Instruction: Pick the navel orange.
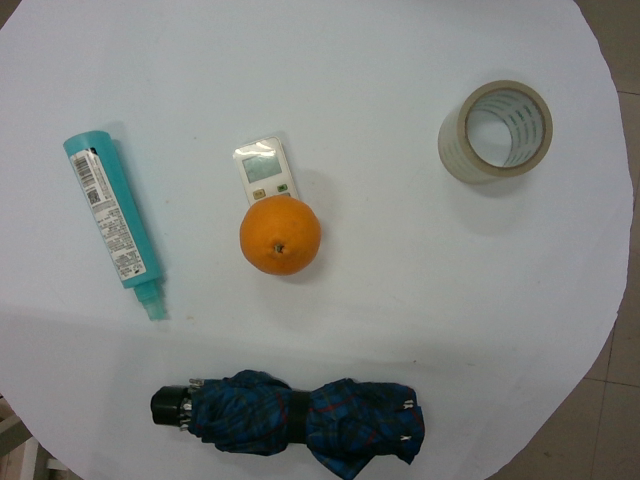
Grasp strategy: vertical